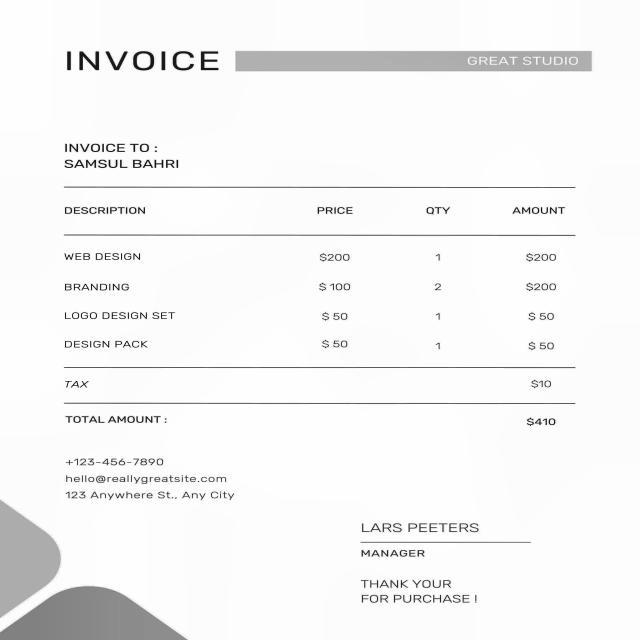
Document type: Invoice